Question: What are the imaging findings?
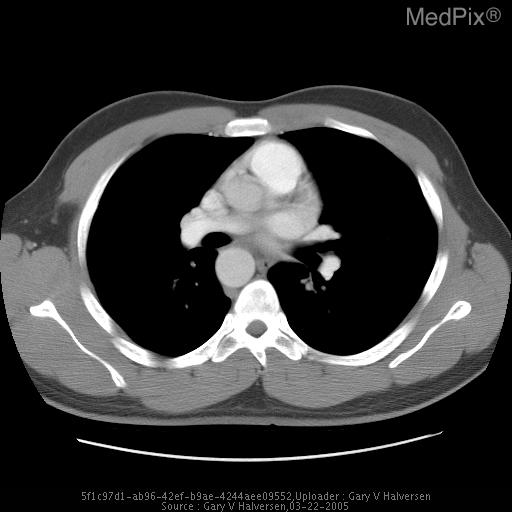
Answer: The imaging shows Initial PA/Lateral images of the chest show a right sided aortic arch without other focal abnormality. CT confirms a right sided arch with aberrant left subclavian artery.  Of note is a very prominent diverticulum at the origin of the aberrant left SCA. CT image 7.